Question: In what way does the history help explain the case?
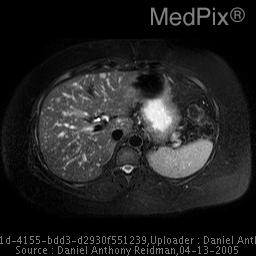
Answer: The patient's history of 45 yo female with multiple hepatic, non enhancing lesions seen on CTPA is key in understanding the case.